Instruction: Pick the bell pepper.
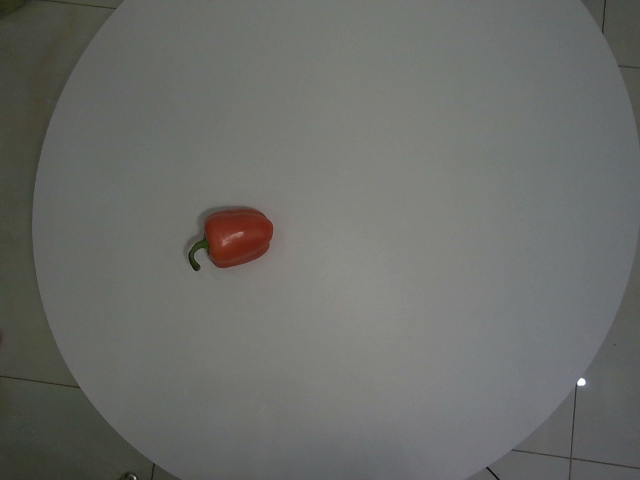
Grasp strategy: vertical